Retrieve the amount in words, amount in figures, name of the payee, date on the cheque, and the bank name from the image.
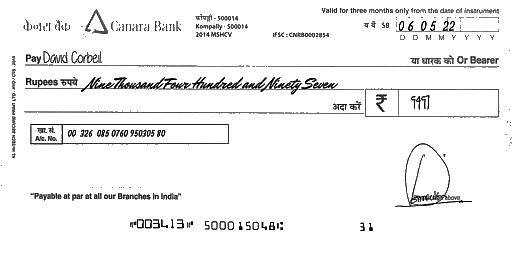
amt_in_words: Nine Thousand Four Hundred and Ninety Seven
amt_in_figures: 9497
payee_name: David Corbeil
bank_name: Canara Bank
cheque_date: 06/05/22